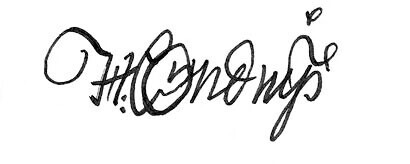
Signature of: hans christopher ondrup